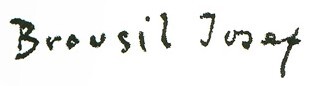
Signature of: josef antonín brousil